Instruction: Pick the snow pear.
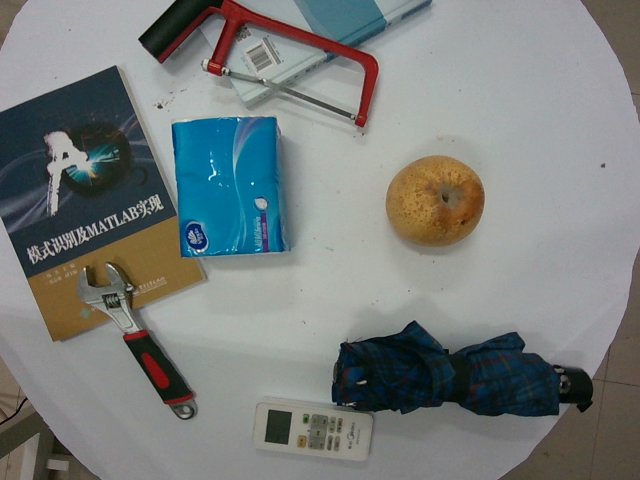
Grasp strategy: vertical